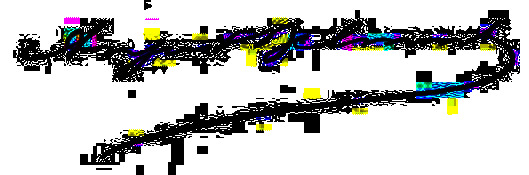
Signature of: august belmont